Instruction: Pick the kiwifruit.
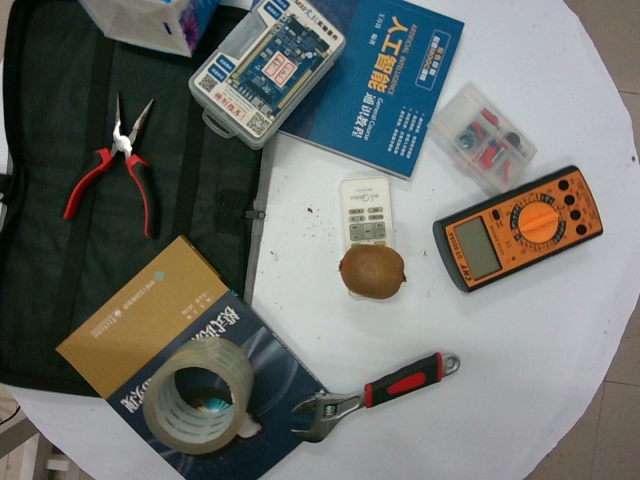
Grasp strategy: vertical